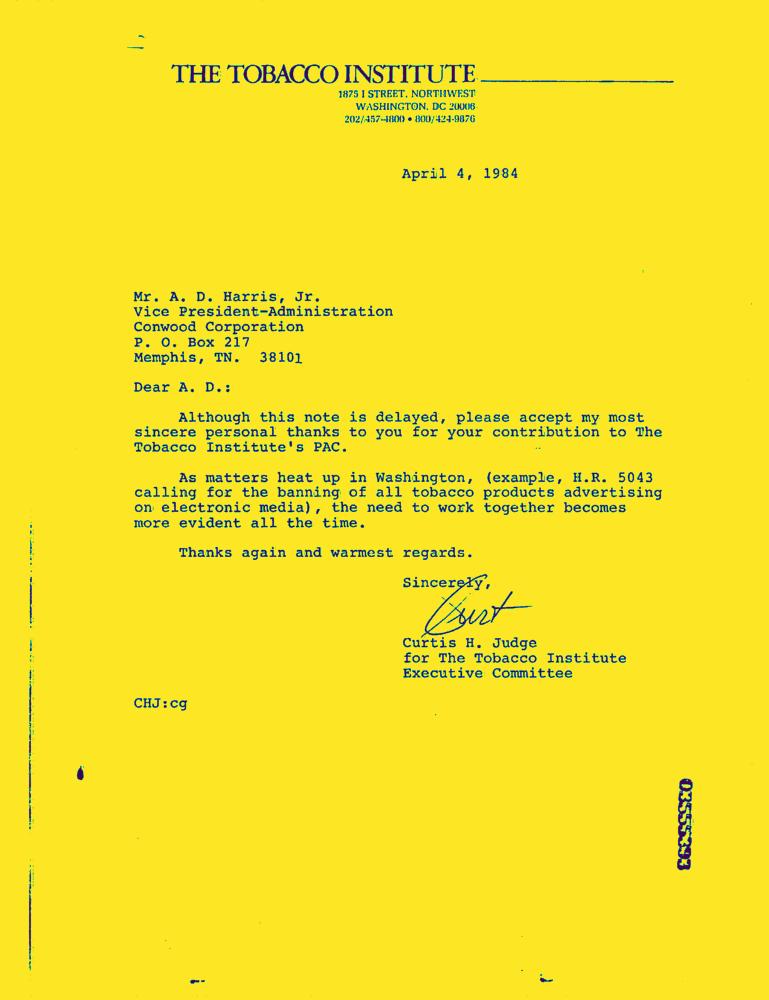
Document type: Letter-Doc